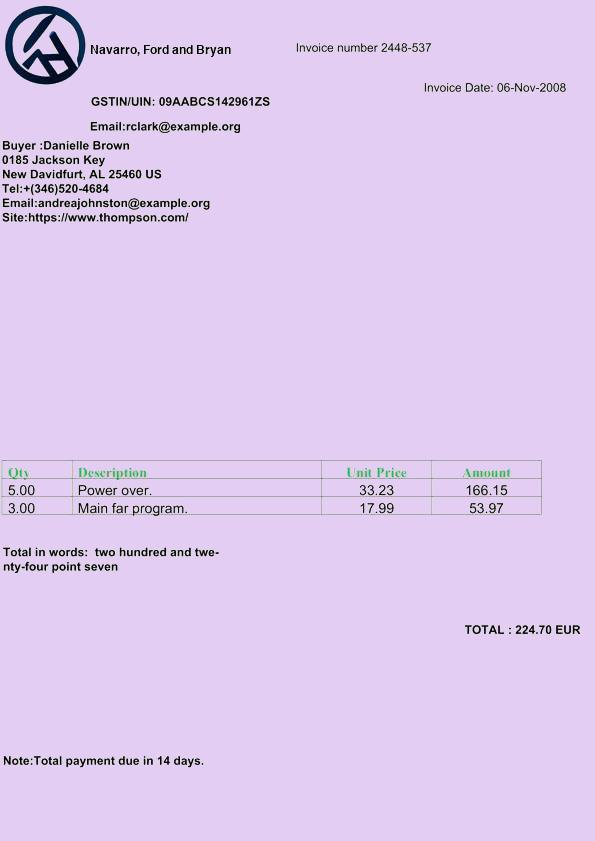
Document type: Invoice